Question: How is the property described in the document?
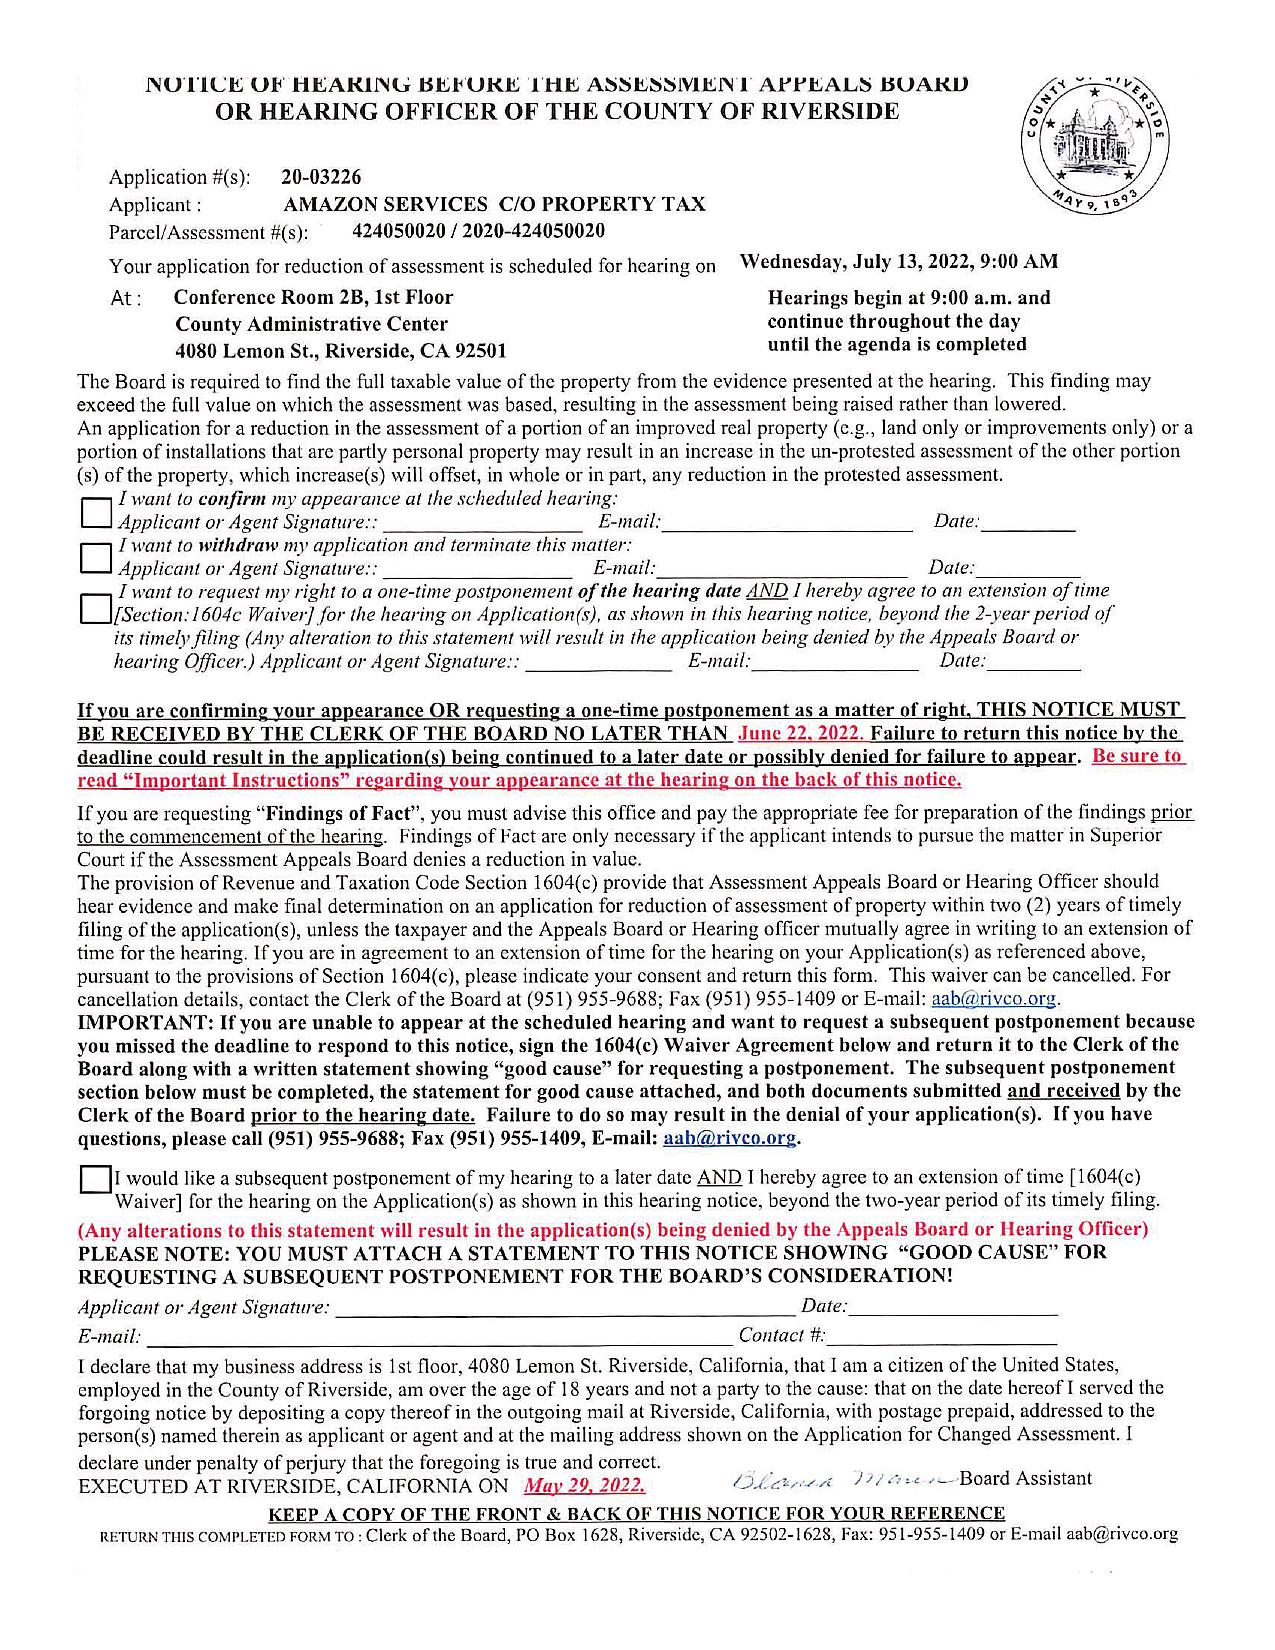
Answer: "Improved real property (e.g., land only or improvements only)"